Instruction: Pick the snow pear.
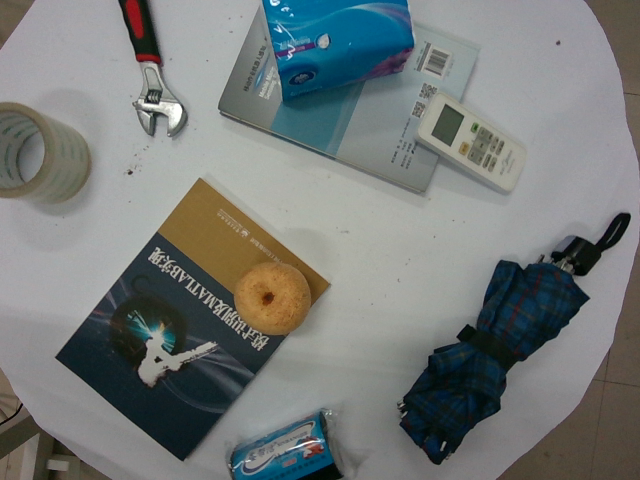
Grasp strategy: vertical